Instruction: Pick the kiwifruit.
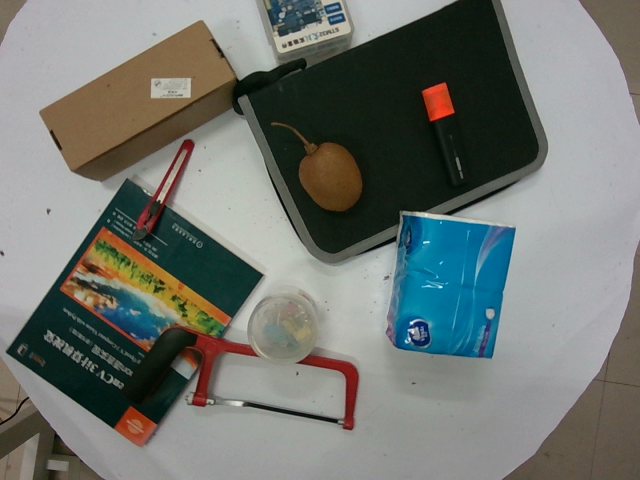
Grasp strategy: vertical